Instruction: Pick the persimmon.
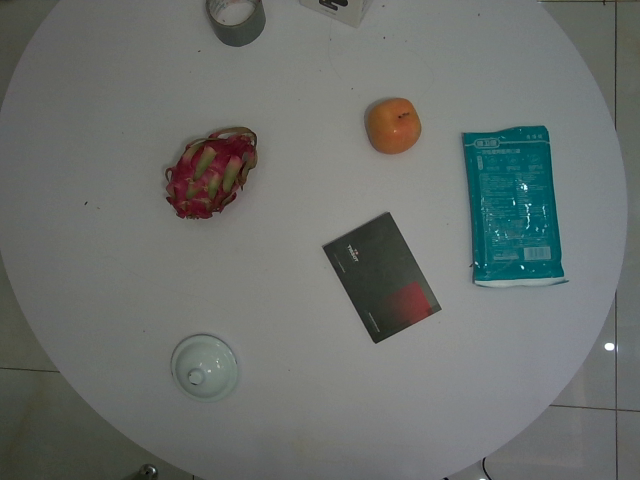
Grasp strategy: vertical